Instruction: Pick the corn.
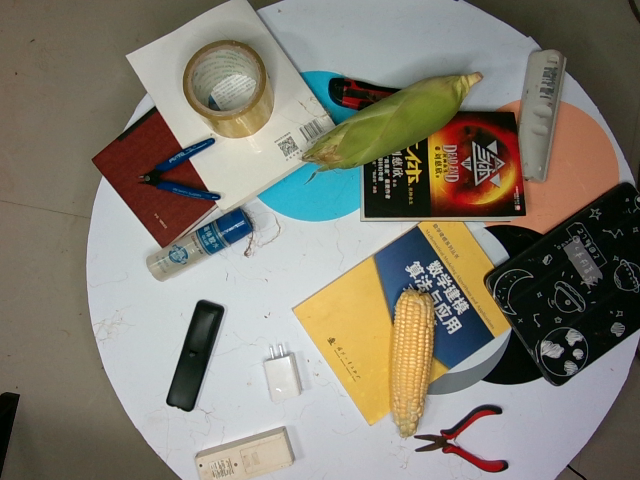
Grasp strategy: vertical